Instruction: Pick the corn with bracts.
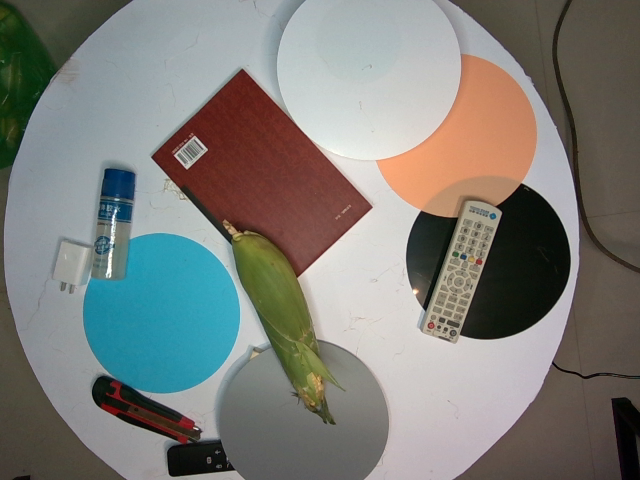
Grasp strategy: vertical